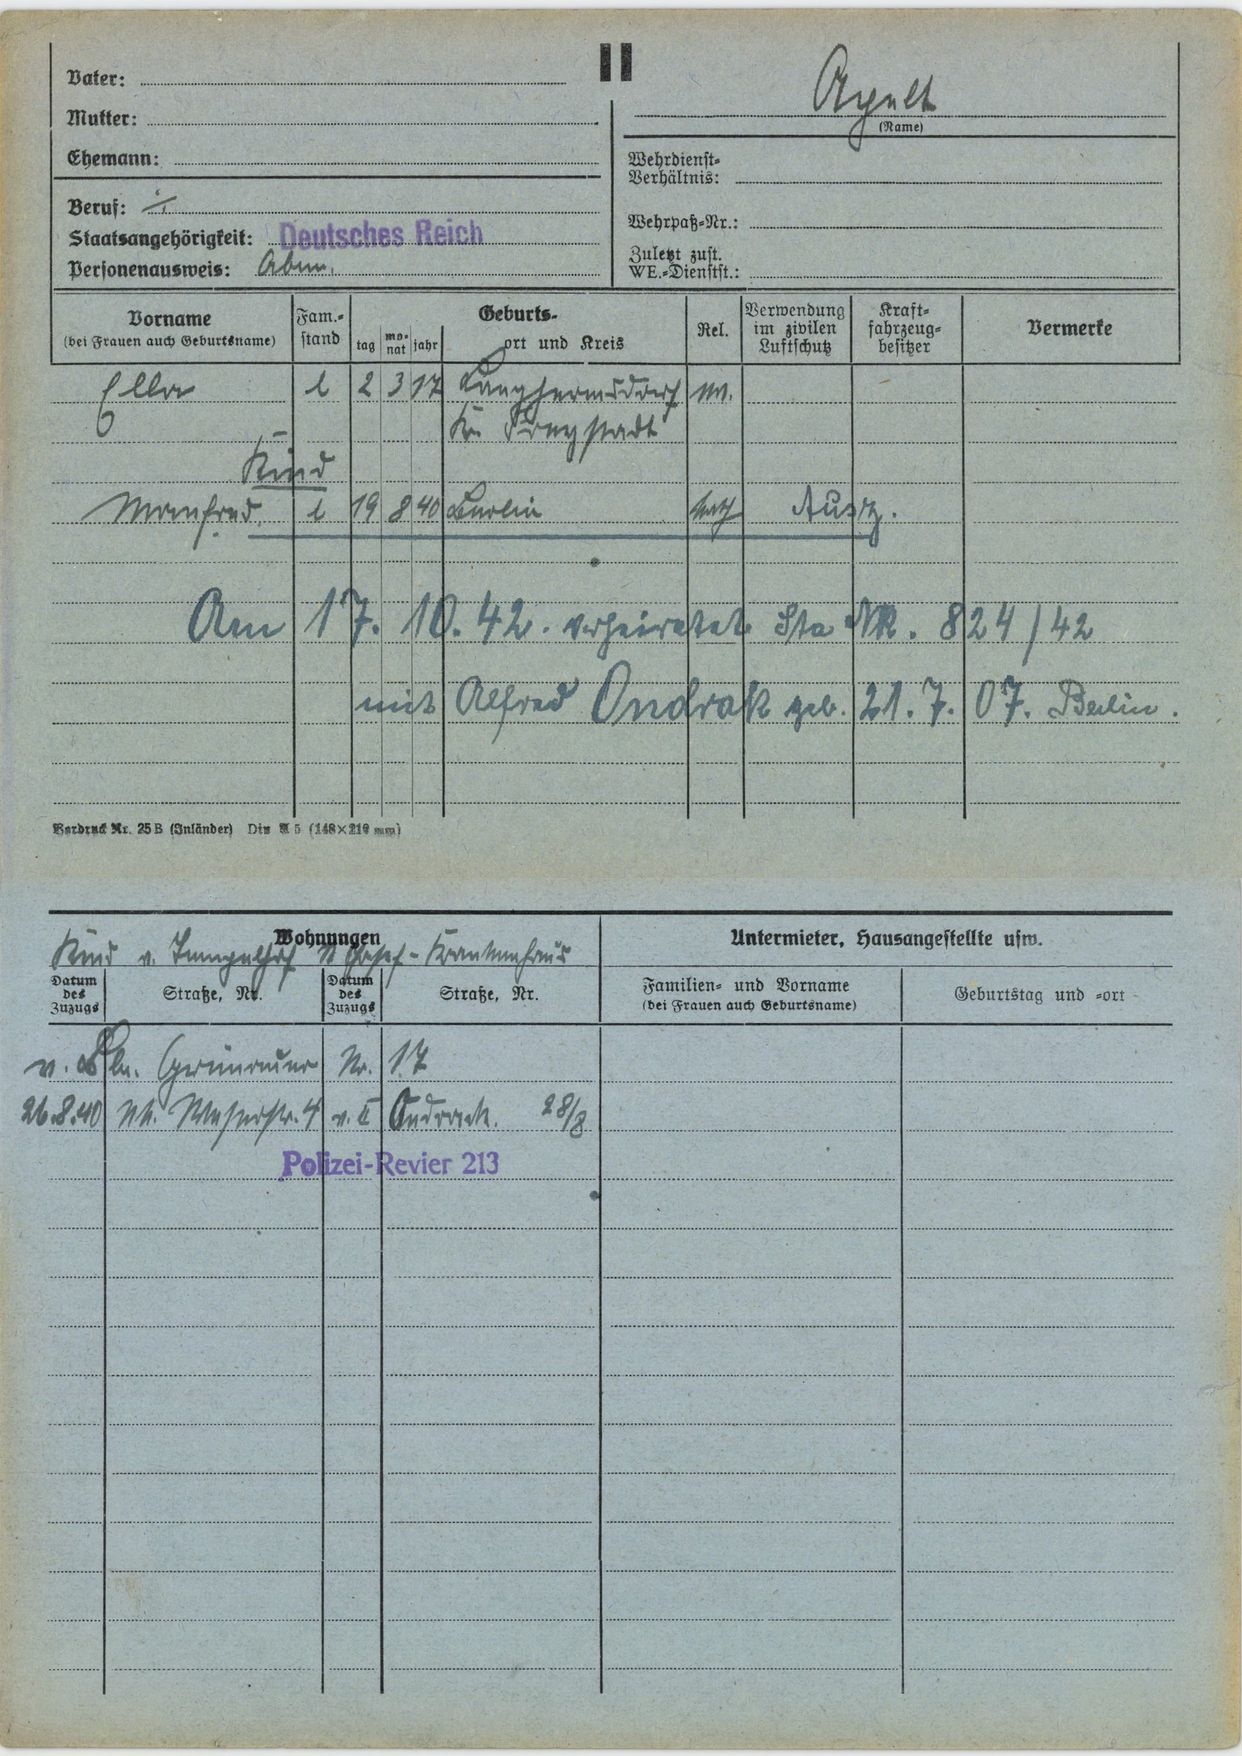
Apelt